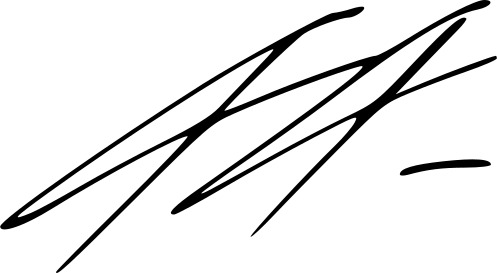
Signature of: annella armas